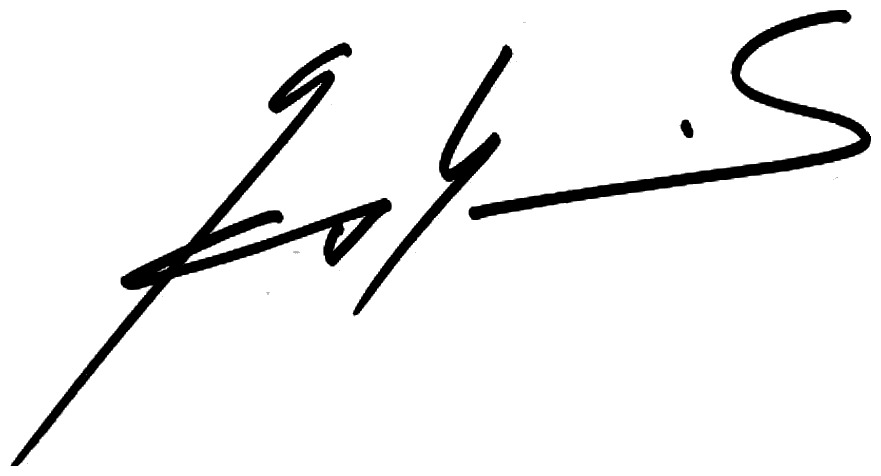
Signature of: ivan gašparovič